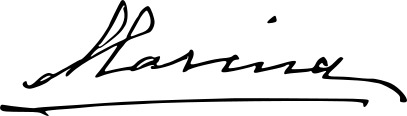
Signature of: princess marina of greece and denmark